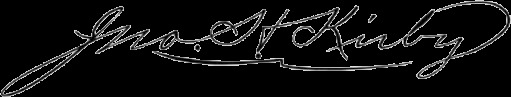
Signature of: john henry kirby